Can you pull out the amount in words, numerical amount, payee's name, date of the cheque, and the bank's name from the image?
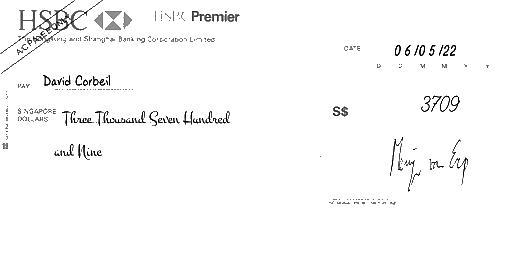
amt_in_words: Three Thousand Seven Hundred and Nine
amt_in_figures: 3709
payee_name: David Corbeil
bank_name: HSBC
cheque_date: 06/05/22